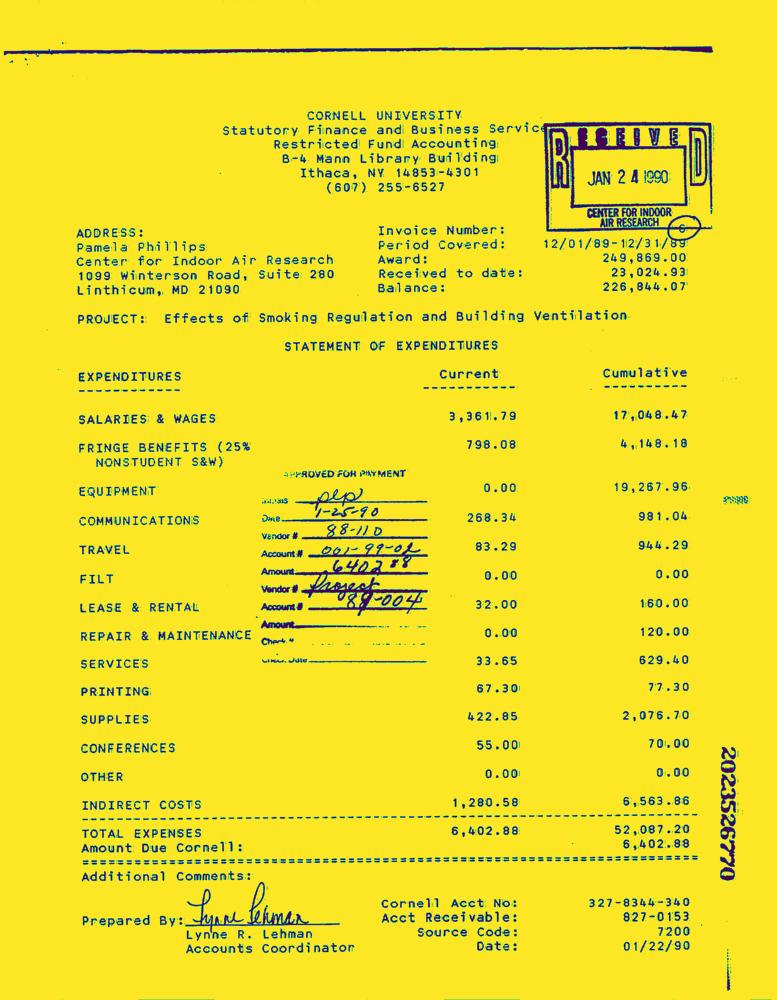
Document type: Invoice-Doc